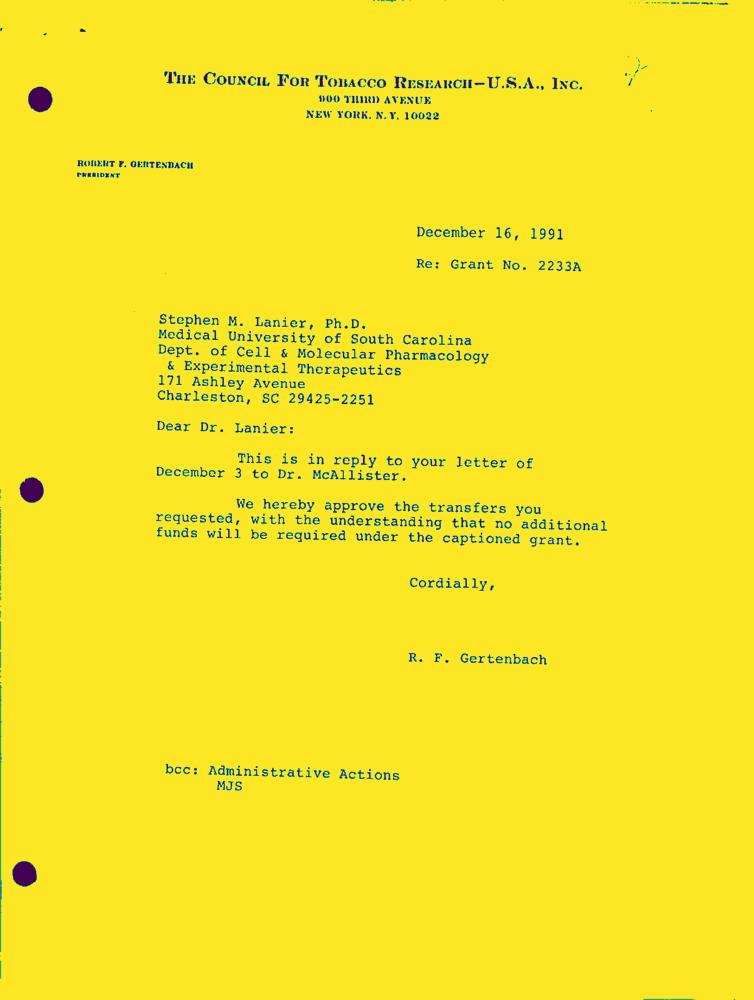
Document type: Letter-Doc